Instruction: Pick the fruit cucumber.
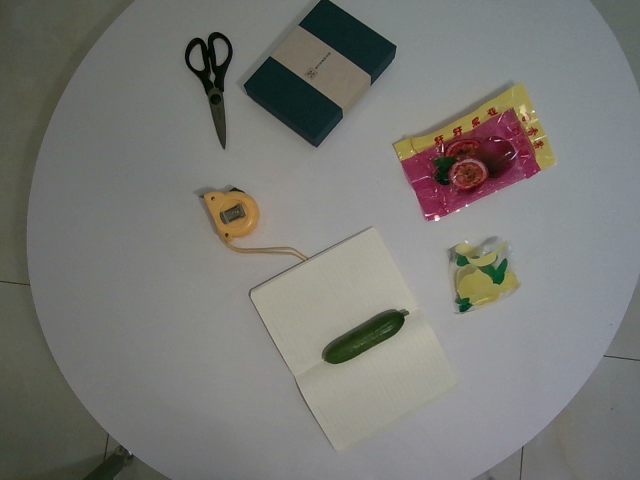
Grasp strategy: vertical